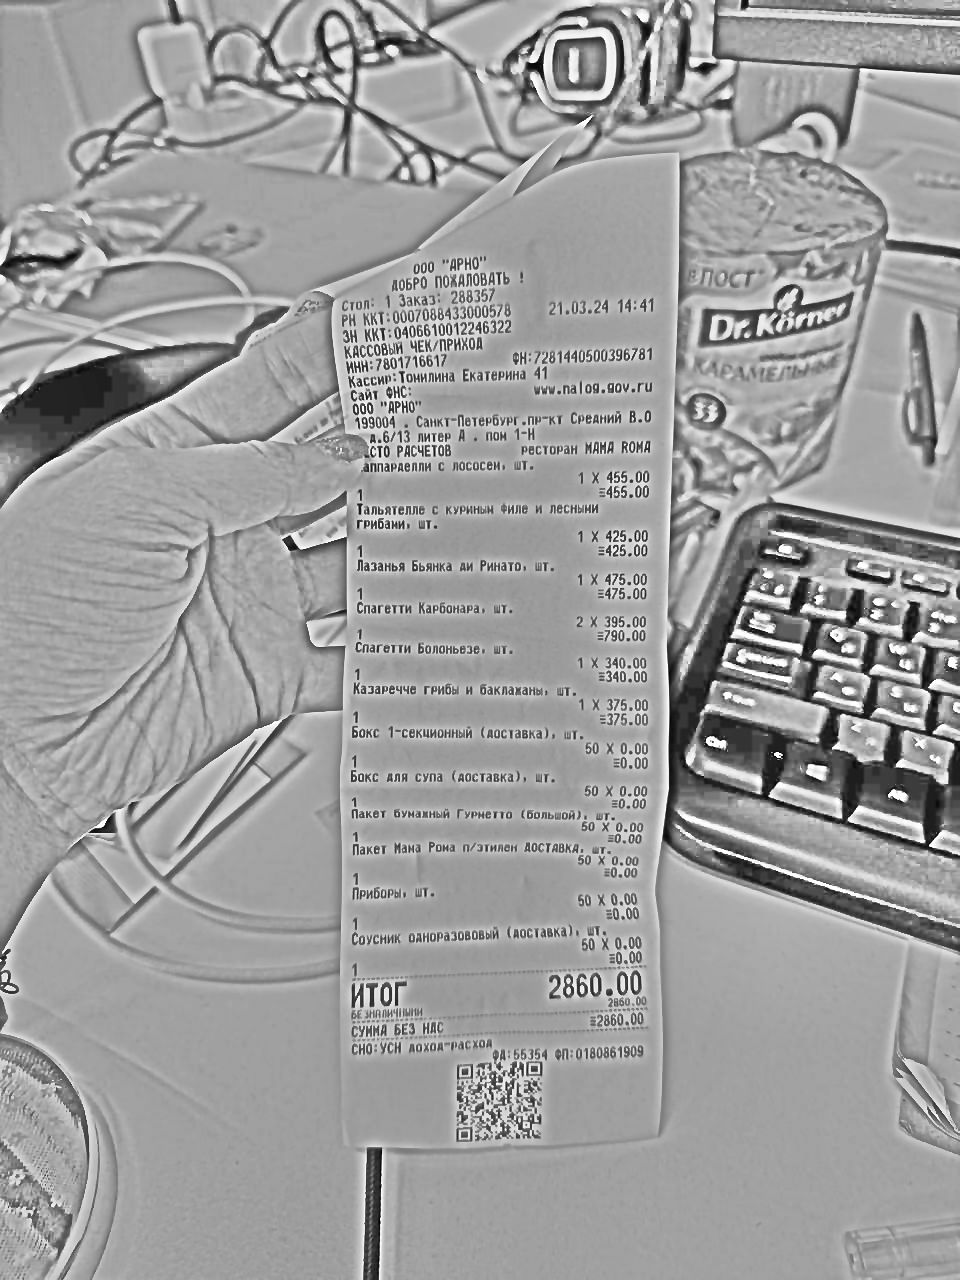
Продавец: ООО "АРНО"
ИНН: 7801716617
Товары: аппарателли с лососем; Тальятелле с куриным филе и лесными грибами; Лазанья Быняка ам Ричато; Спагетти Карбонара; Спагетти Болоньезе; Казаречче грибы и баклажаны
Количество: 1.000; 1.000; 1.000; 2.000; 1.000; 1.000
Цена: 455.00; 425.00; 475.00; 395.00; 340.00; 375.00
Сумма: 455.00; 425.00; 475.00; 790.00; 340.00; 375.00